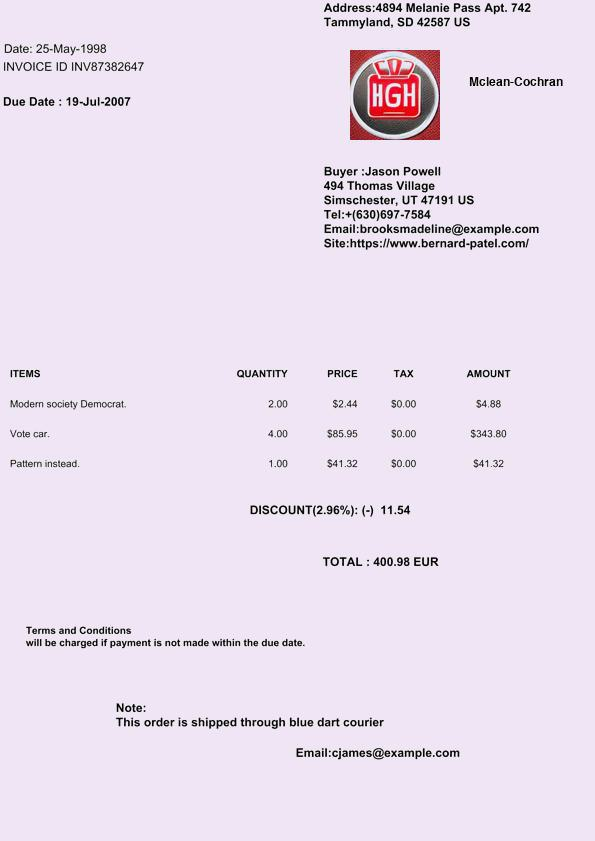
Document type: Invoice